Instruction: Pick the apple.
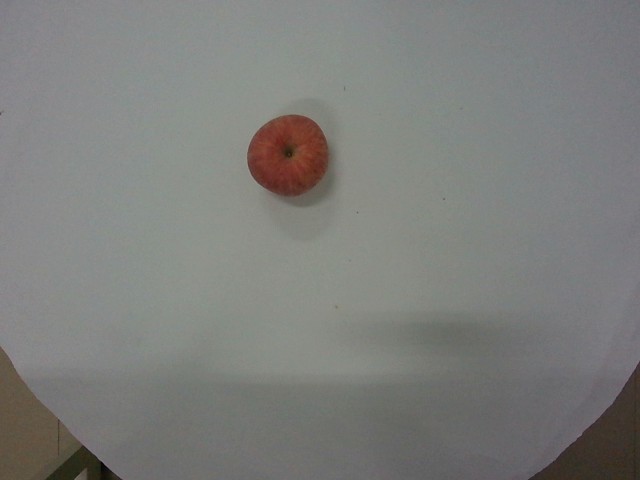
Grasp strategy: vertical